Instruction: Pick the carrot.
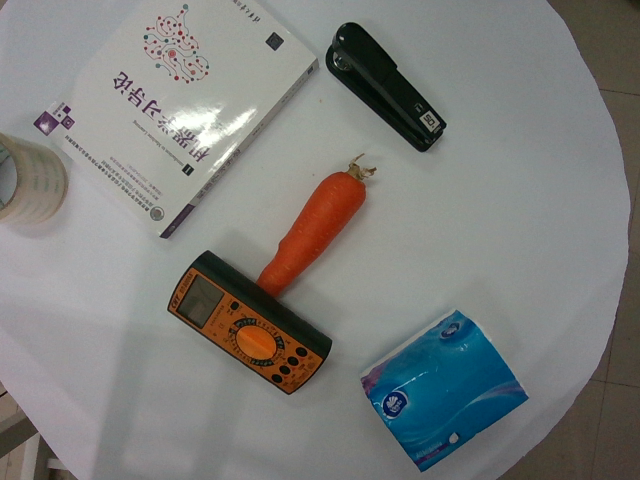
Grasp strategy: vertical